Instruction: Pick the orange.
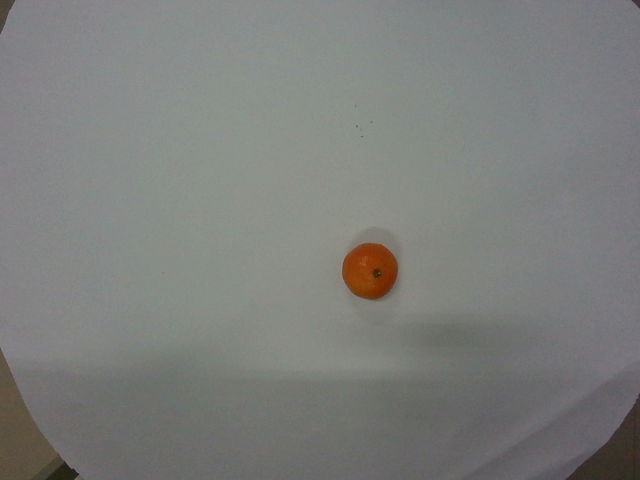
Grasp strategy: vertical